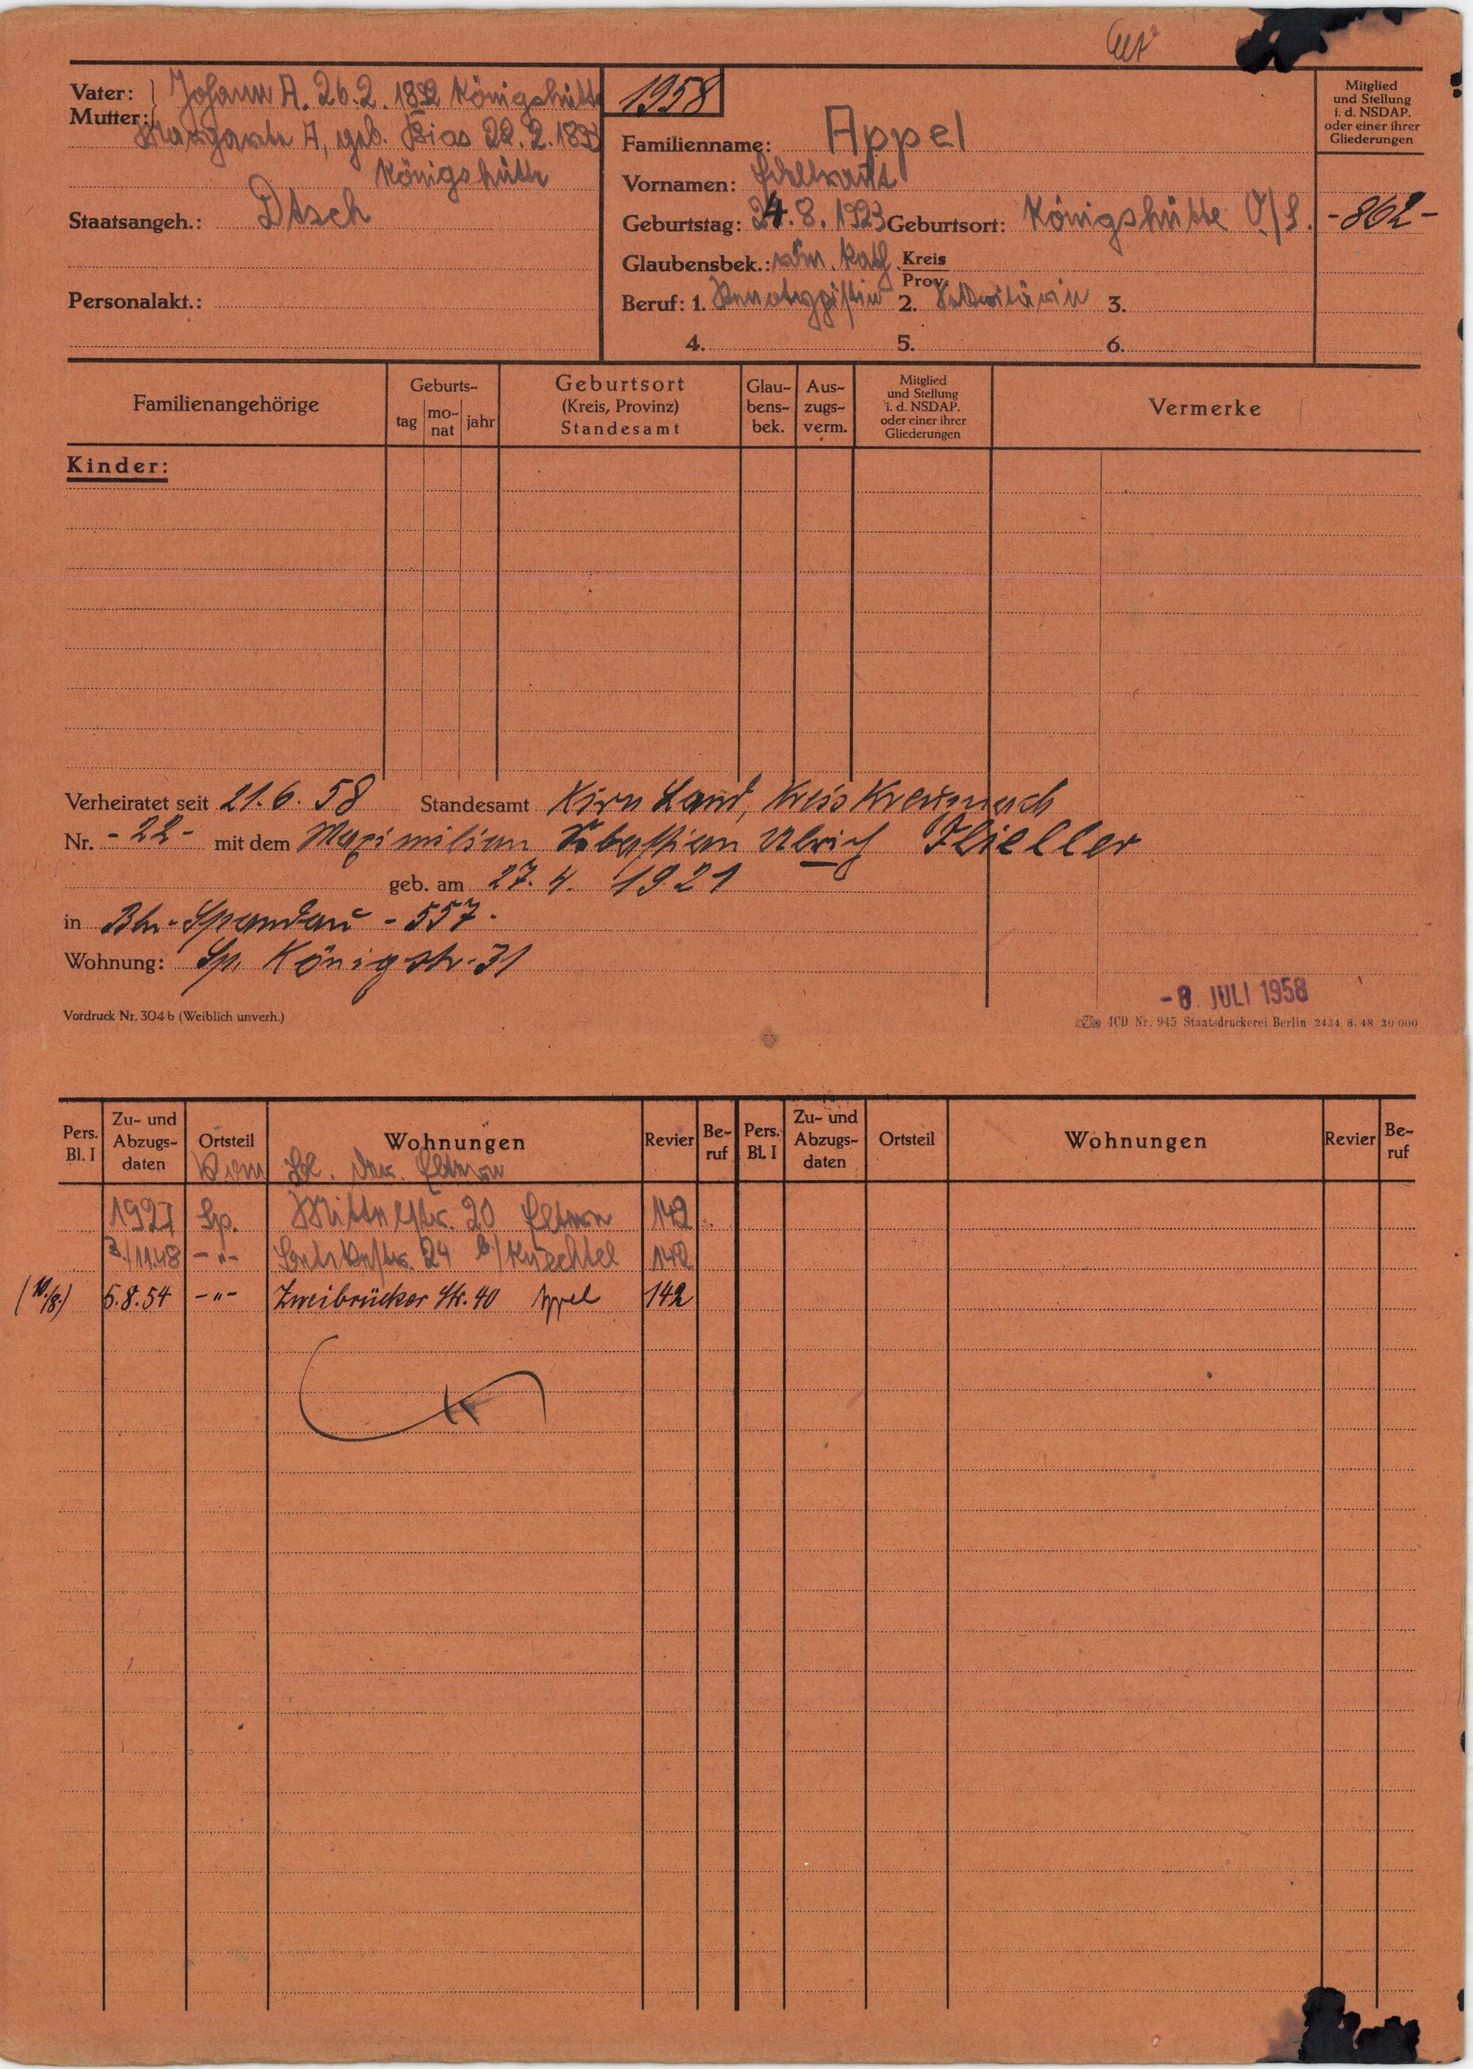
Appel